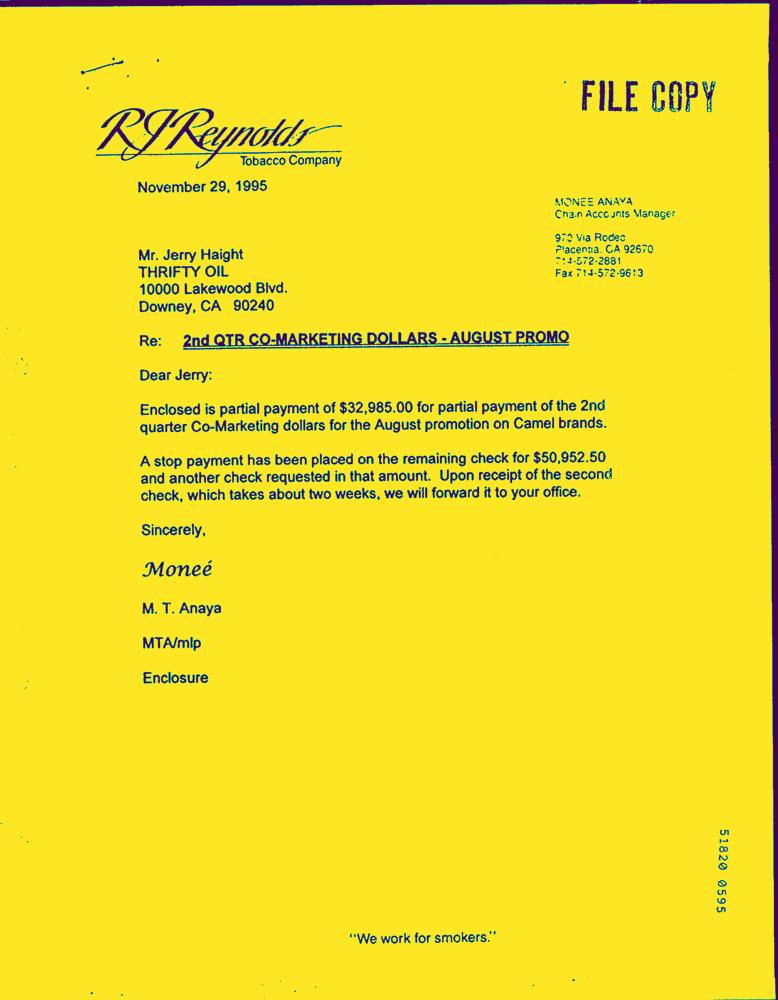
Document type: Letter-Doc